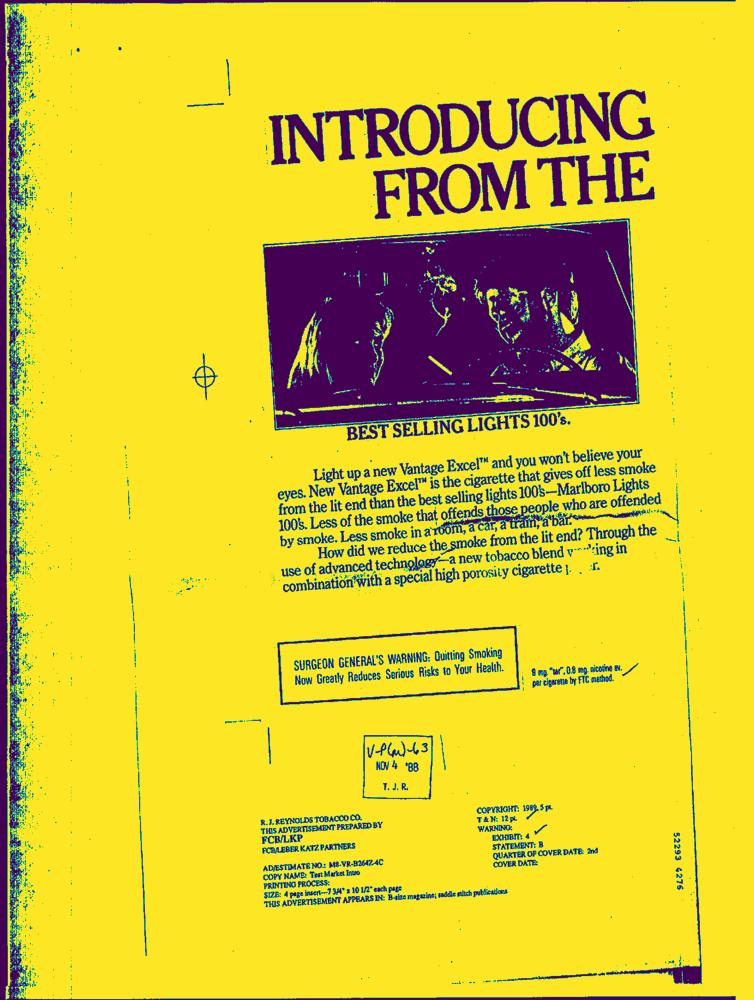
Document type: AD